Question: What appears to be the issue?
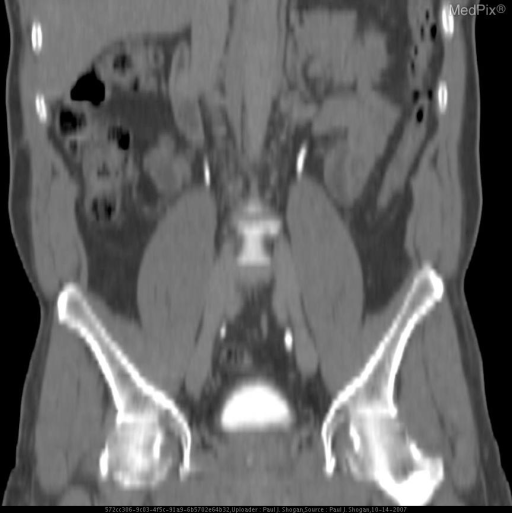
Answer: The findings suggest The left inferior vena cava extends cephalad as a continuation of the left common iliac vein adjacent to the left side of the aorta, ending in the left renal vein.  The normal right IVC extends from the right common iliac vein, following its normal course through the abdomen.. Delayed contrast reformatted coronal CT image of the abdomen demonstrates the left common iliac vein continuing as the left IVC, and the right IVC extending from the right common iliac vein.. The patient might have a history of 55 yo male with gross hematuria..